Question: How is the history relevant to the case?
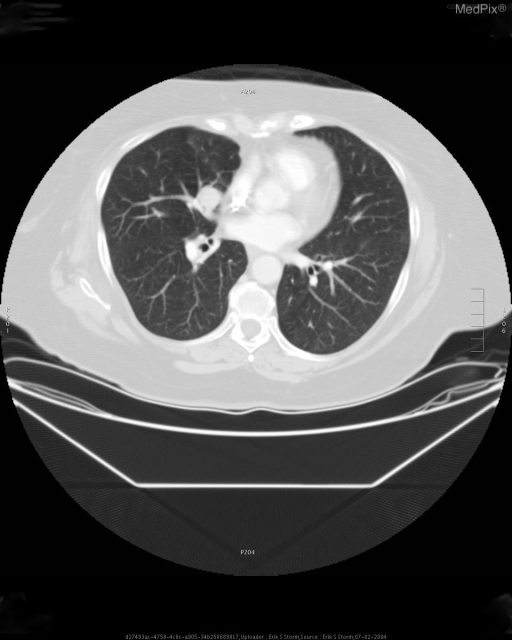
Answer: The patient's history of 66yo asymptomatic female with significant past smoking history and abnormal, incidental chest finding on routine EBCT. is key in understanding the case.